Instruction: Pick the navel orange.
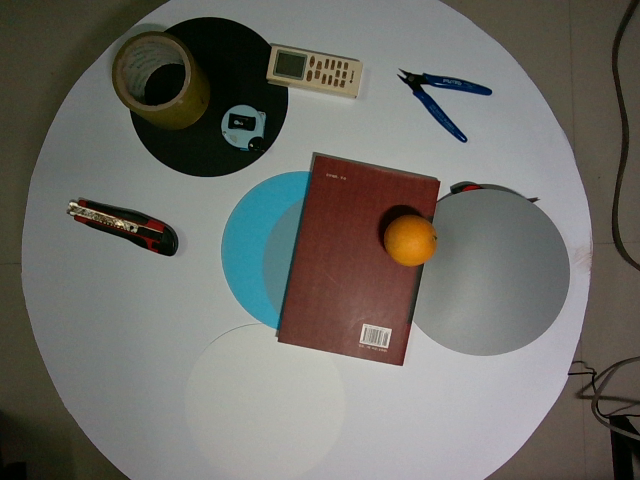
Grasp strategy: vertical